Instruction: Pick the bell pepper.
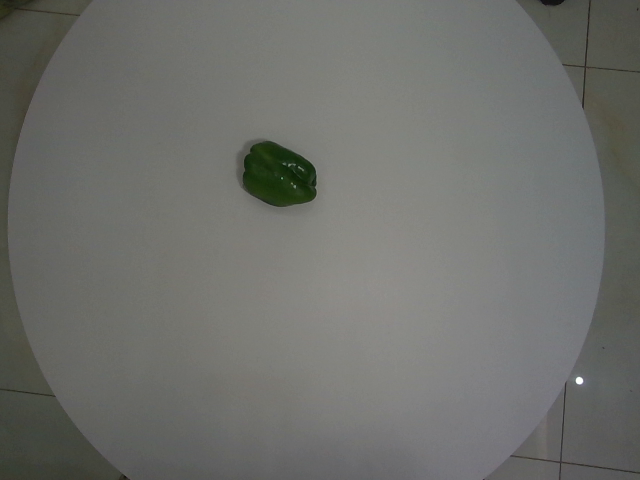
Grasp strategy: vertical